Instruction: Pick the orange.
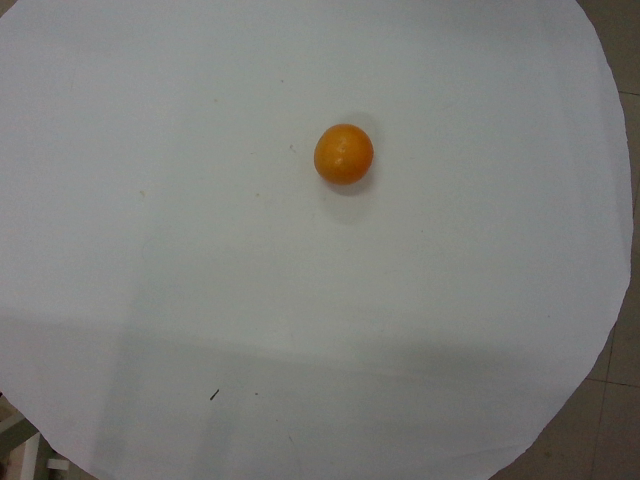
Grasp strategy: vertical